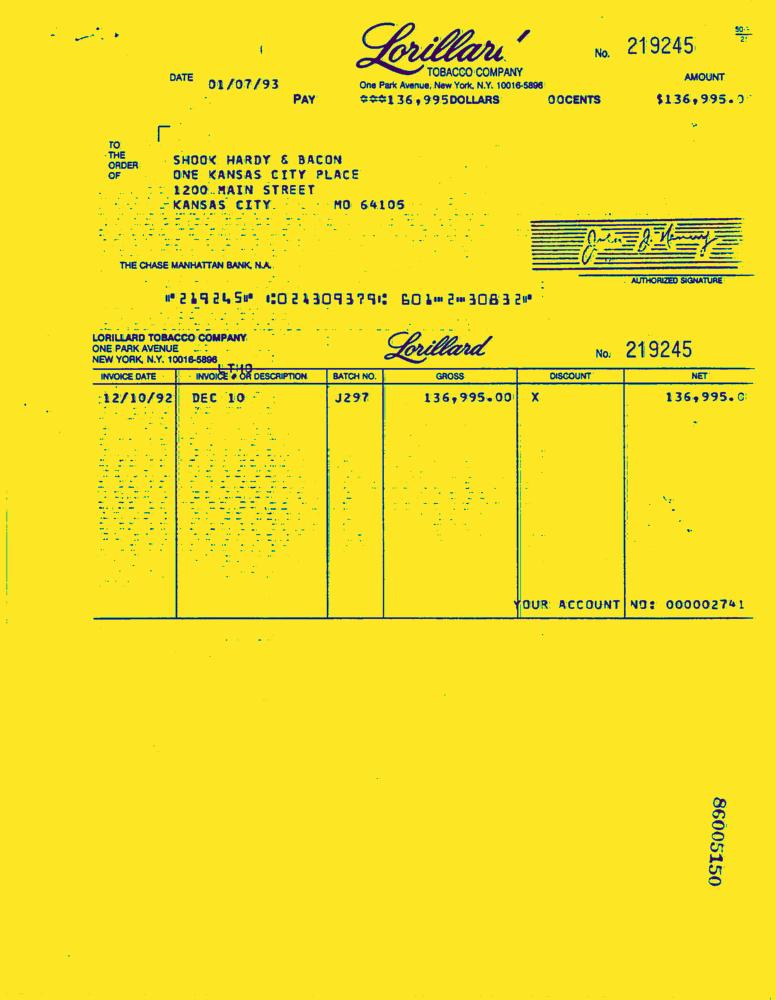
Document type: Invoice-Doc